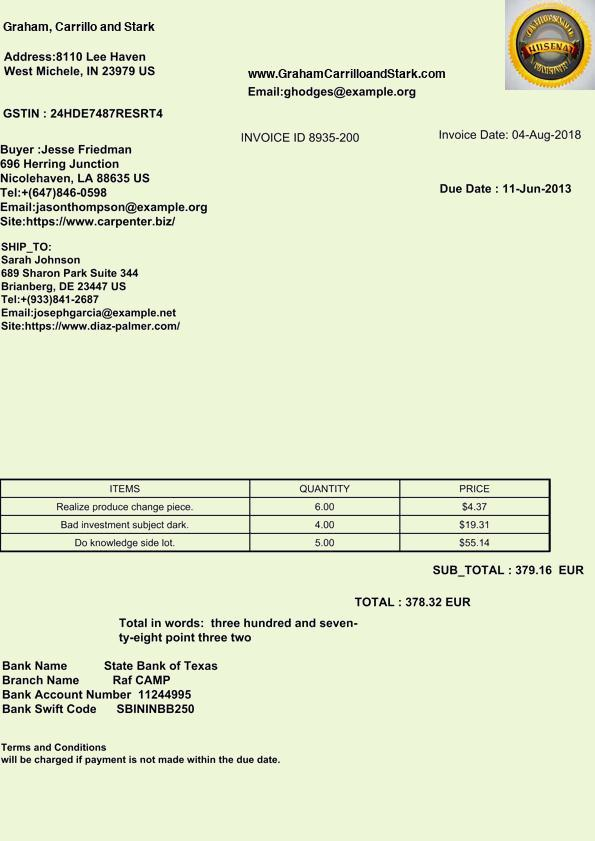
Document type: Invoice